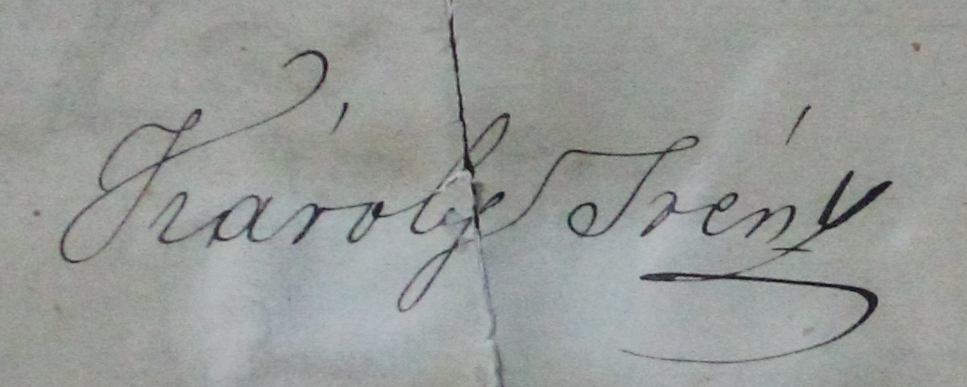
Signature of: iréneusz józsef károly